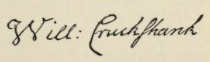
Signature of: william cruickshank